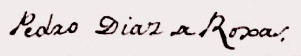
Signature of: pedro díaz de rojas